Question: What appears to be the issue?
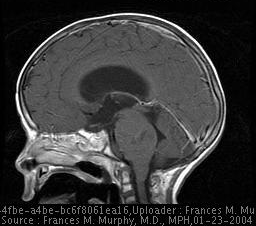
Answer: The findings suggest expansile lesion of the pons, without contrast enhancement. There is faint enhancement in the pons. The patient might have a history of Headache and CNN palsy.